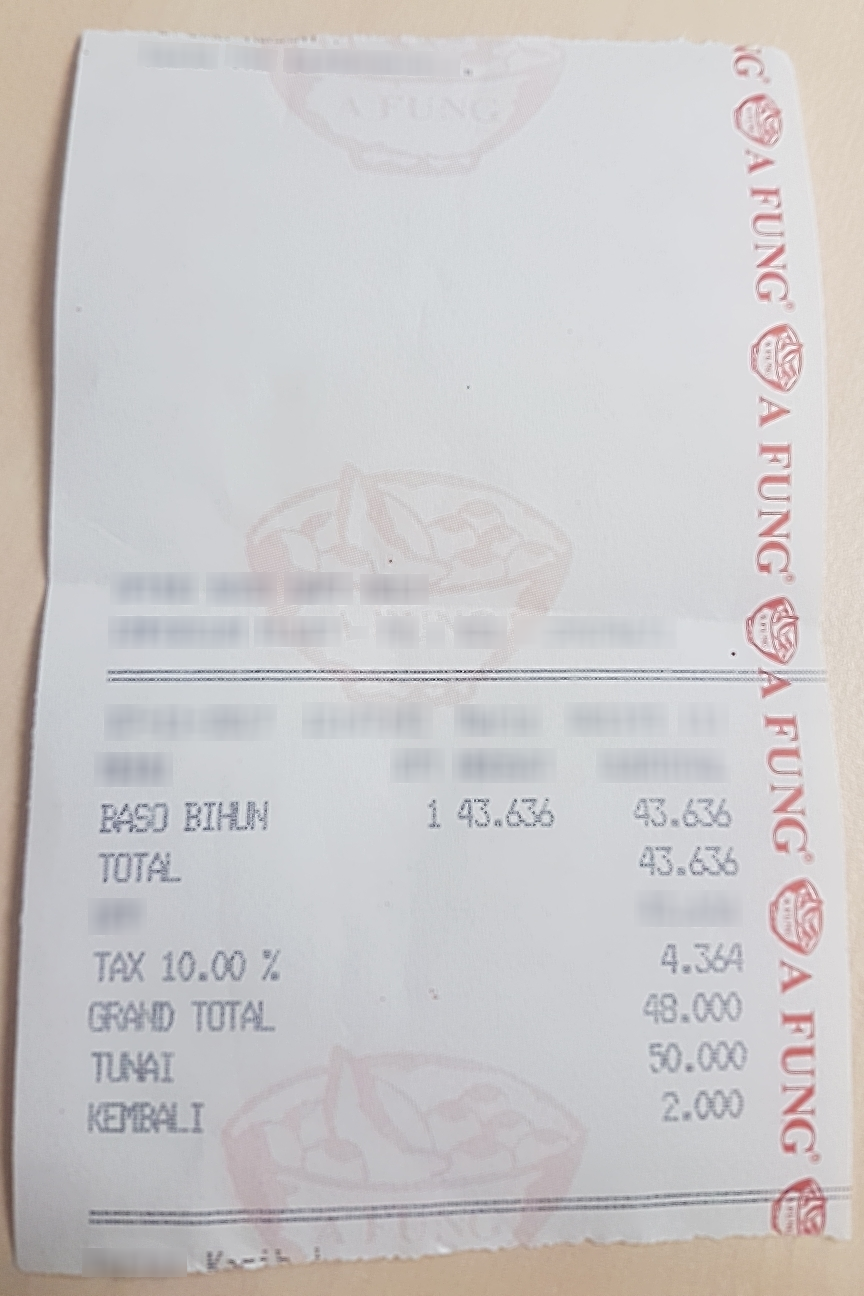
Receipt information:
subtotal: 43.636
total: 43.636
line_items: item_name: BASO BIHUN
item_value: 43.636
item_quantity: 1